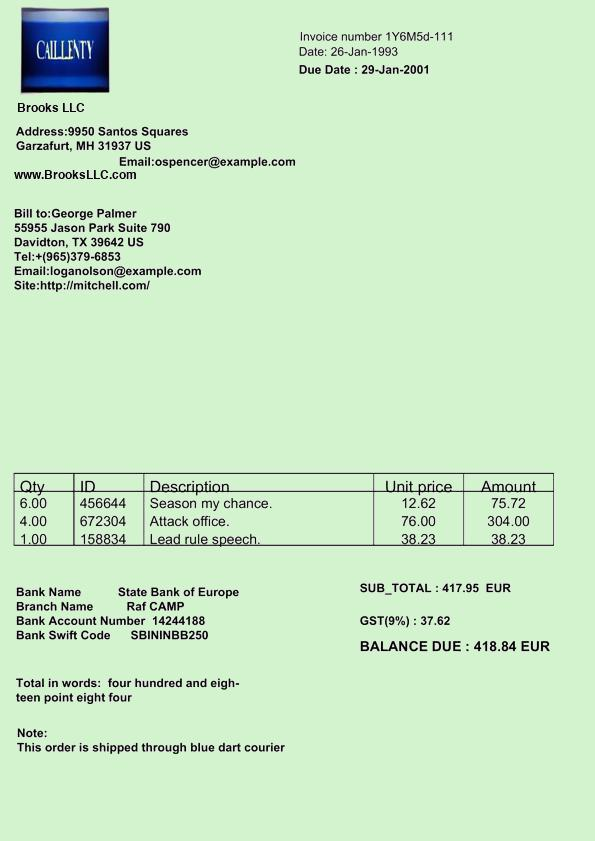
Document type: Invoice